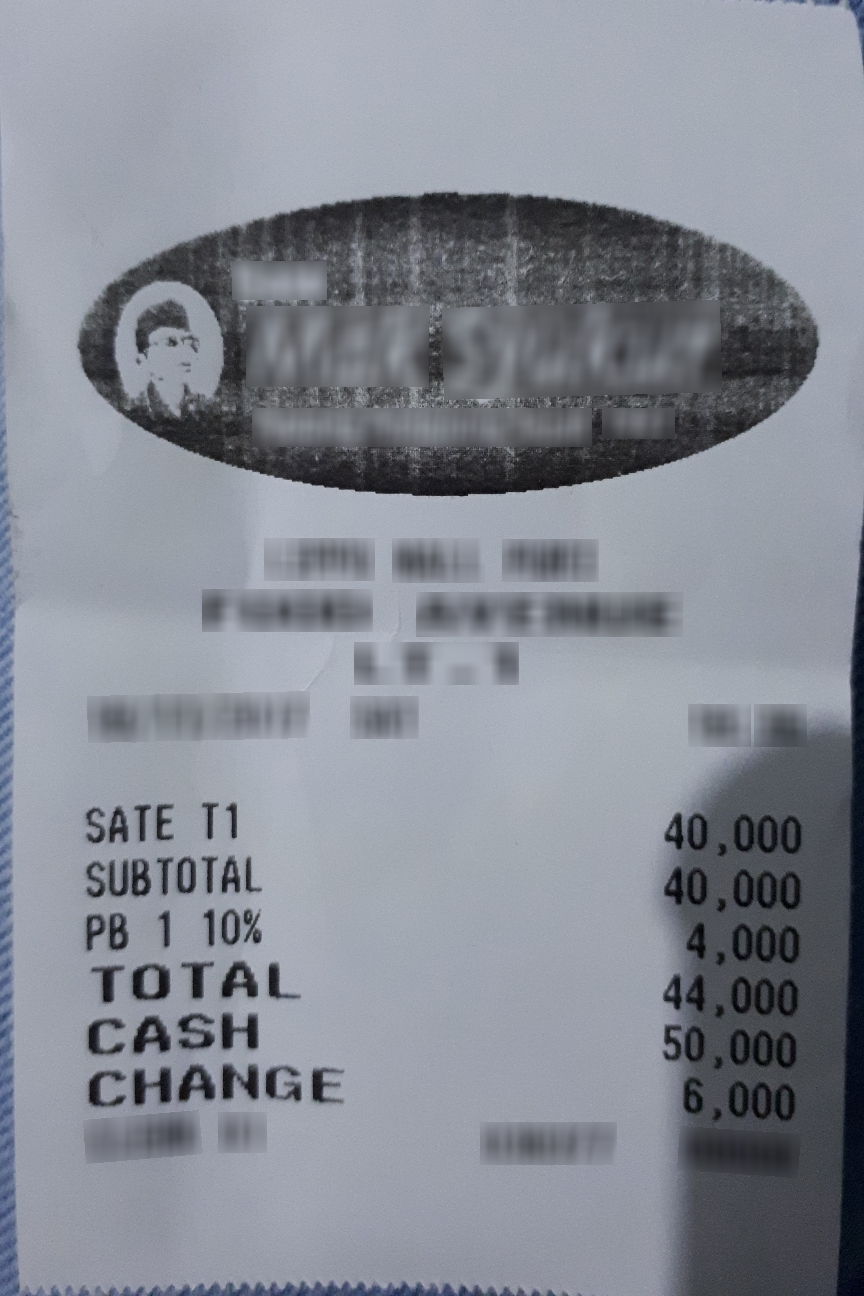
Number of items: 2
Subtotal: 40,000
Tax: 4,000
Total: 44,000
OCR text regions:
text: SATE
text: T1
text: 40,000
text: SUBTOTAL
text: 40,000
text: PB
text: 1
text: 10%
text: 4,000
text: TOTAL
text: 44,000
text: CASH
text: 50,000
text: CHANGE
text: 6,000